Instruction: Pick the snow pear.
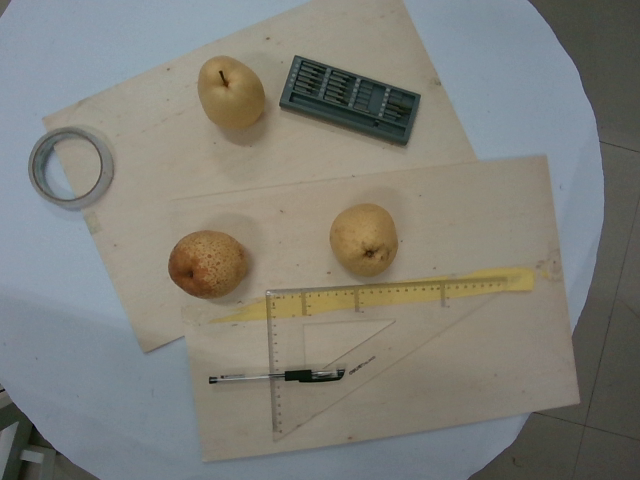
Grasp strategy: vertical